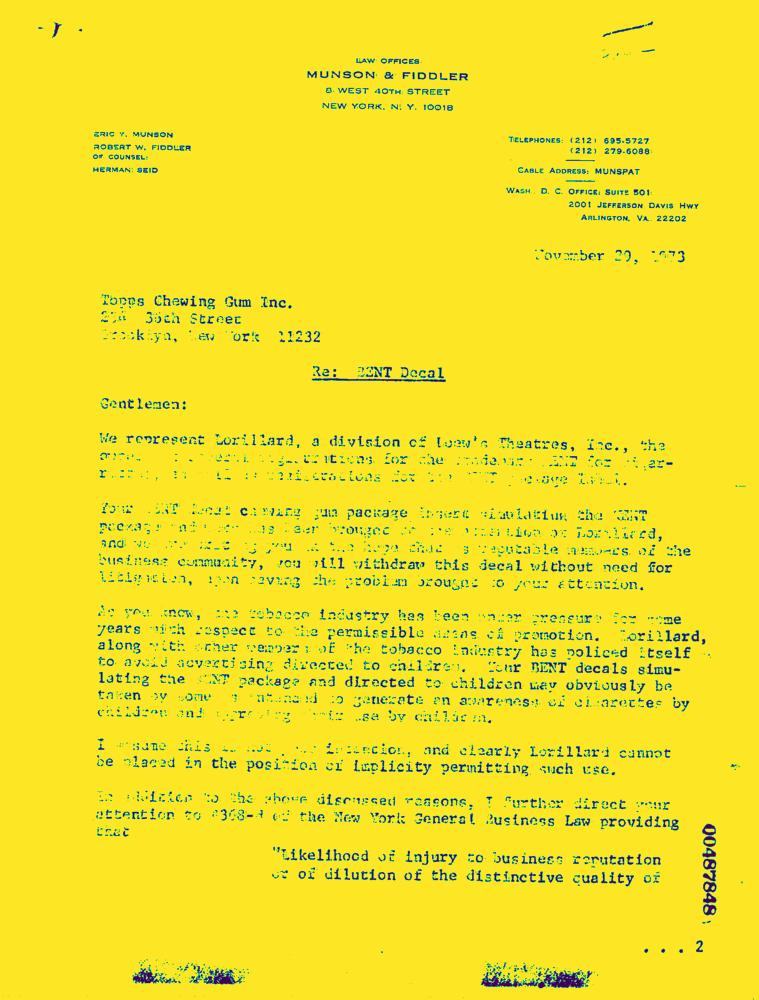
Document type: Letter-Doc